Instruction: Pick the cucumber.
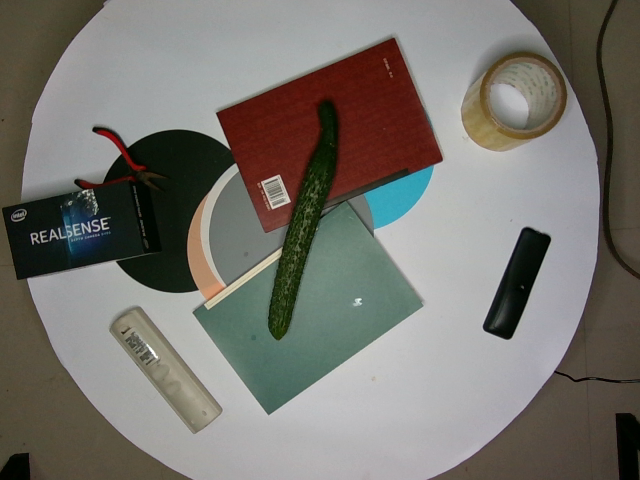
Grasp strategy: vertical